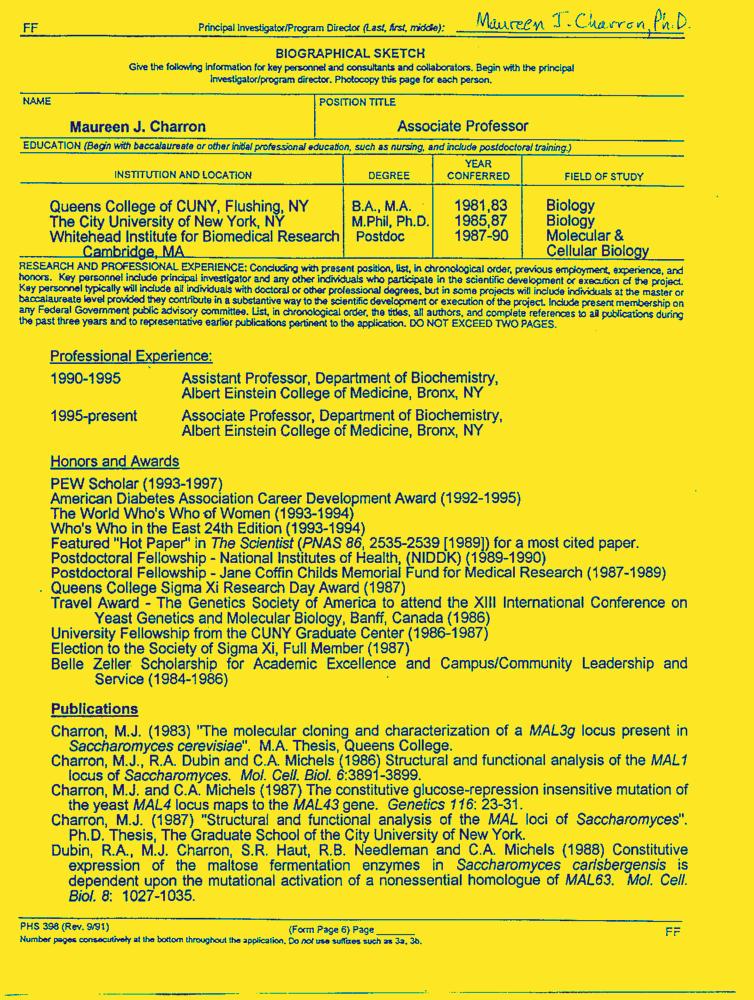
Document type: Resume-Doc